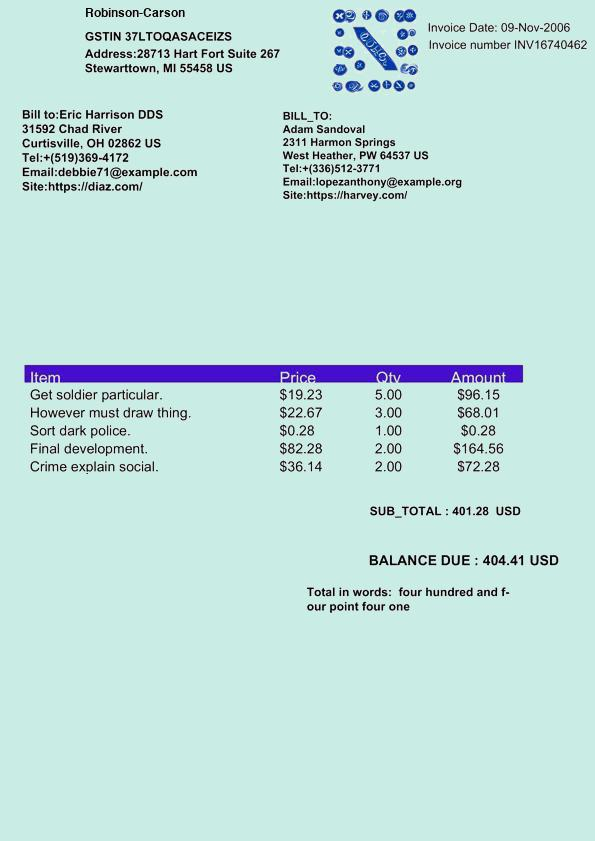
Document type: Invoice